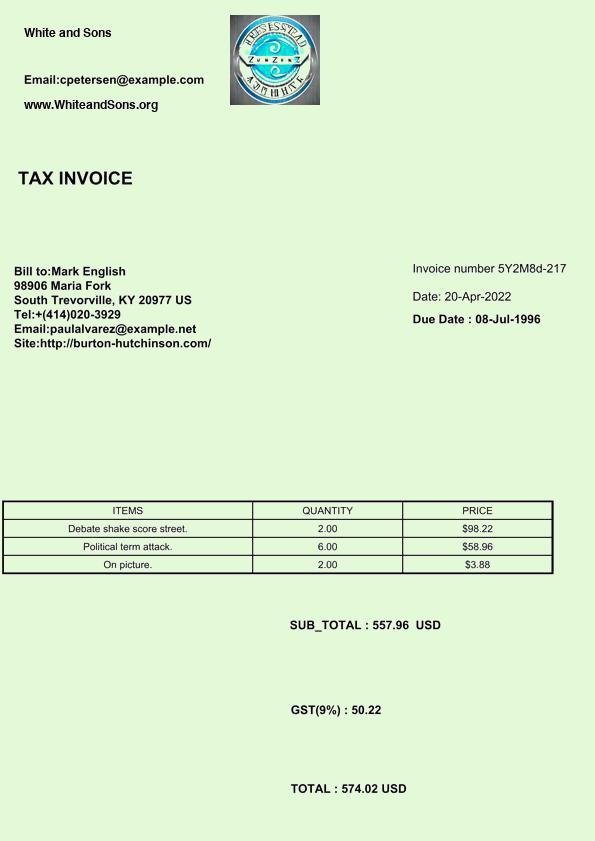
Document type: Invoice